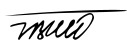
Signature of: josip broz